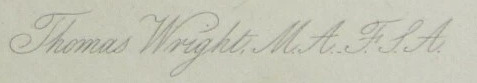
Signature of: thomas wright